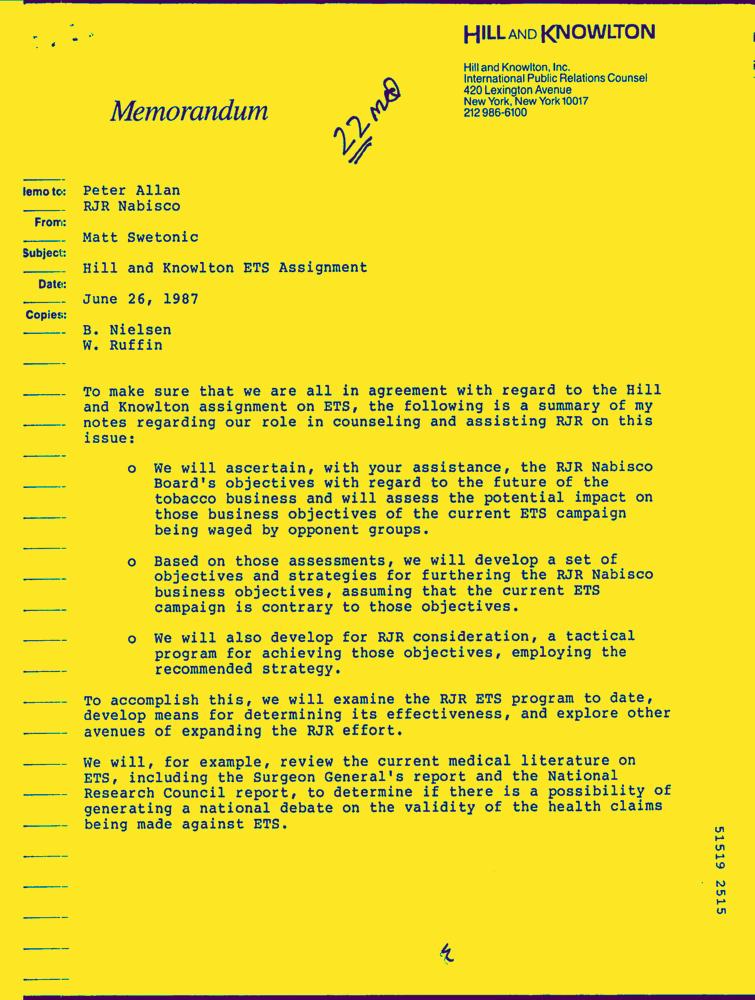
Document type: Letter-Doc